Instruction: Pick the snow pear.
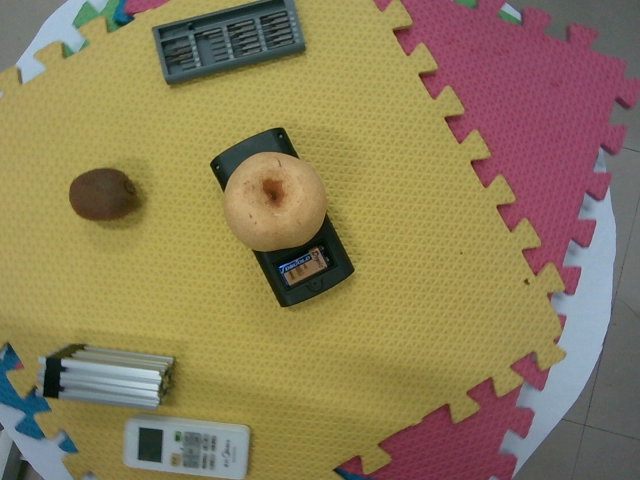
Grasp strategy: vertical